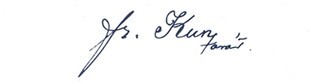
Signature of: františek kún